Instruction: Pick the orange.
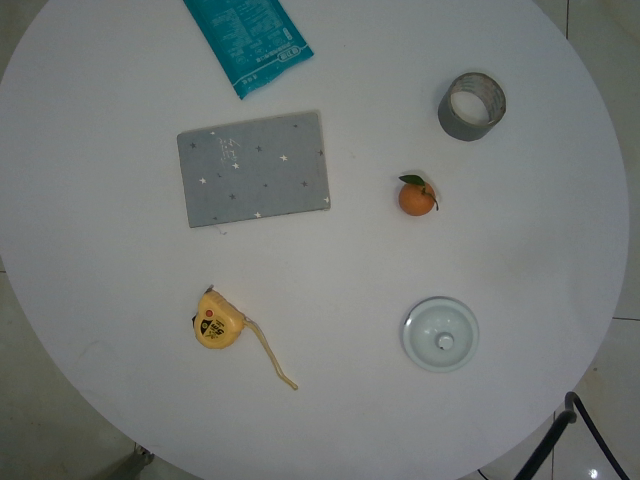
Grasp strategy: vertical